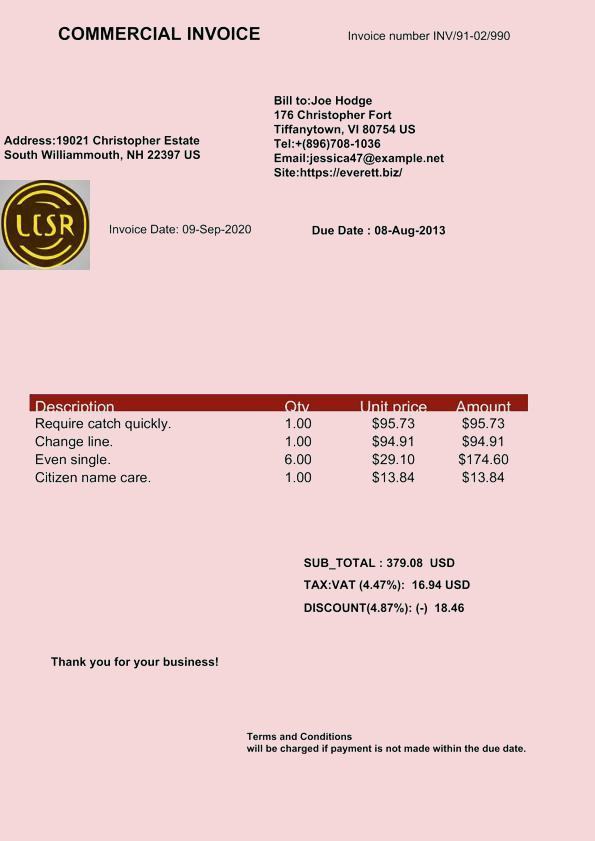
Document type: Invoice